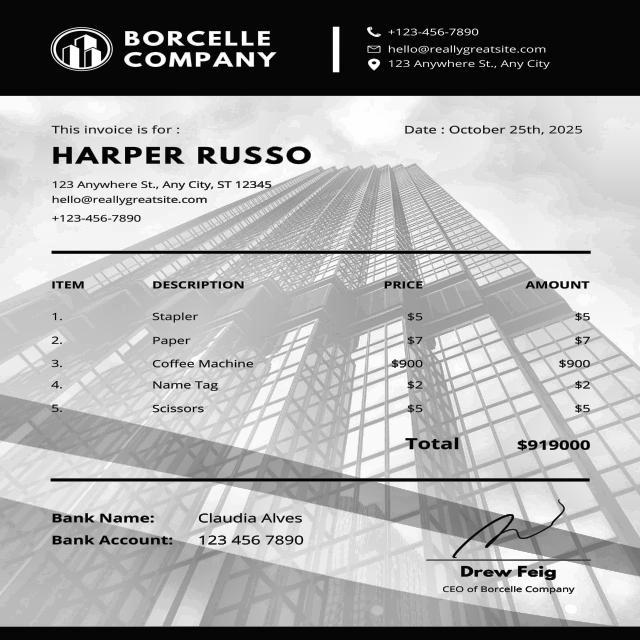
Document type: Invoice